Question: In what way does the history help explain the case?
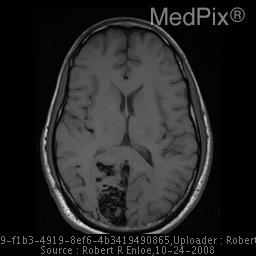
Answer: The patient's history of 26 year-old man with increasing right-sided parietal and occipital headaches is key in understanding the case.